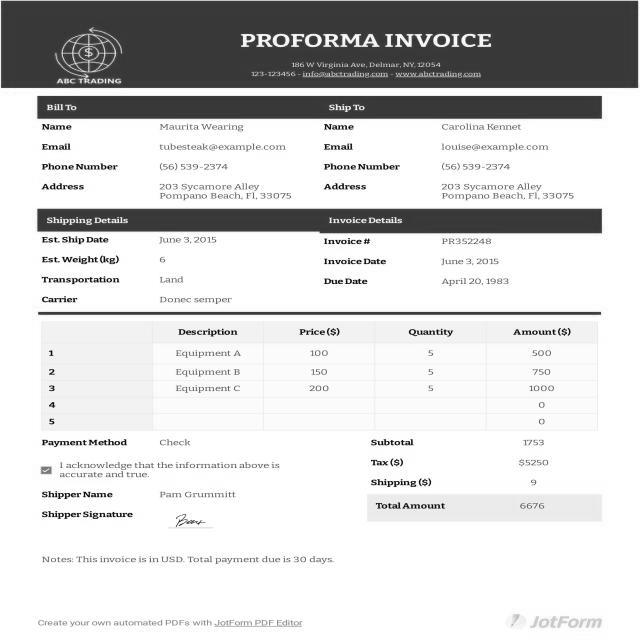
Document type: Invoice